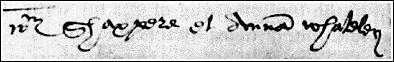
Signature of: anne whateley